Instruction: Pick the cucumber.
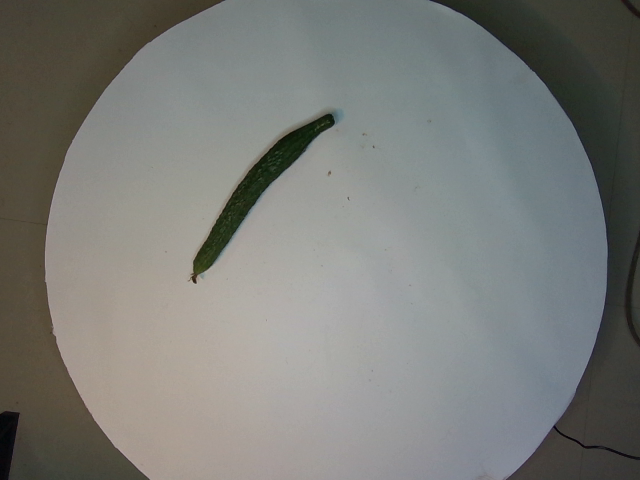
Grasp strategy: vertical